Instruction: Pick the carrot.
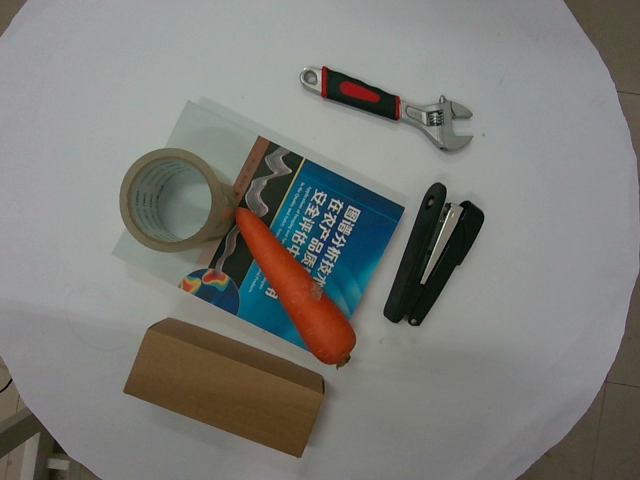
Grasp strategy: vertical